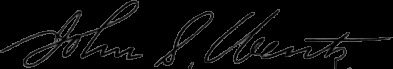
Signature of: john s wentz